Question: What is the filing due date as per the document?
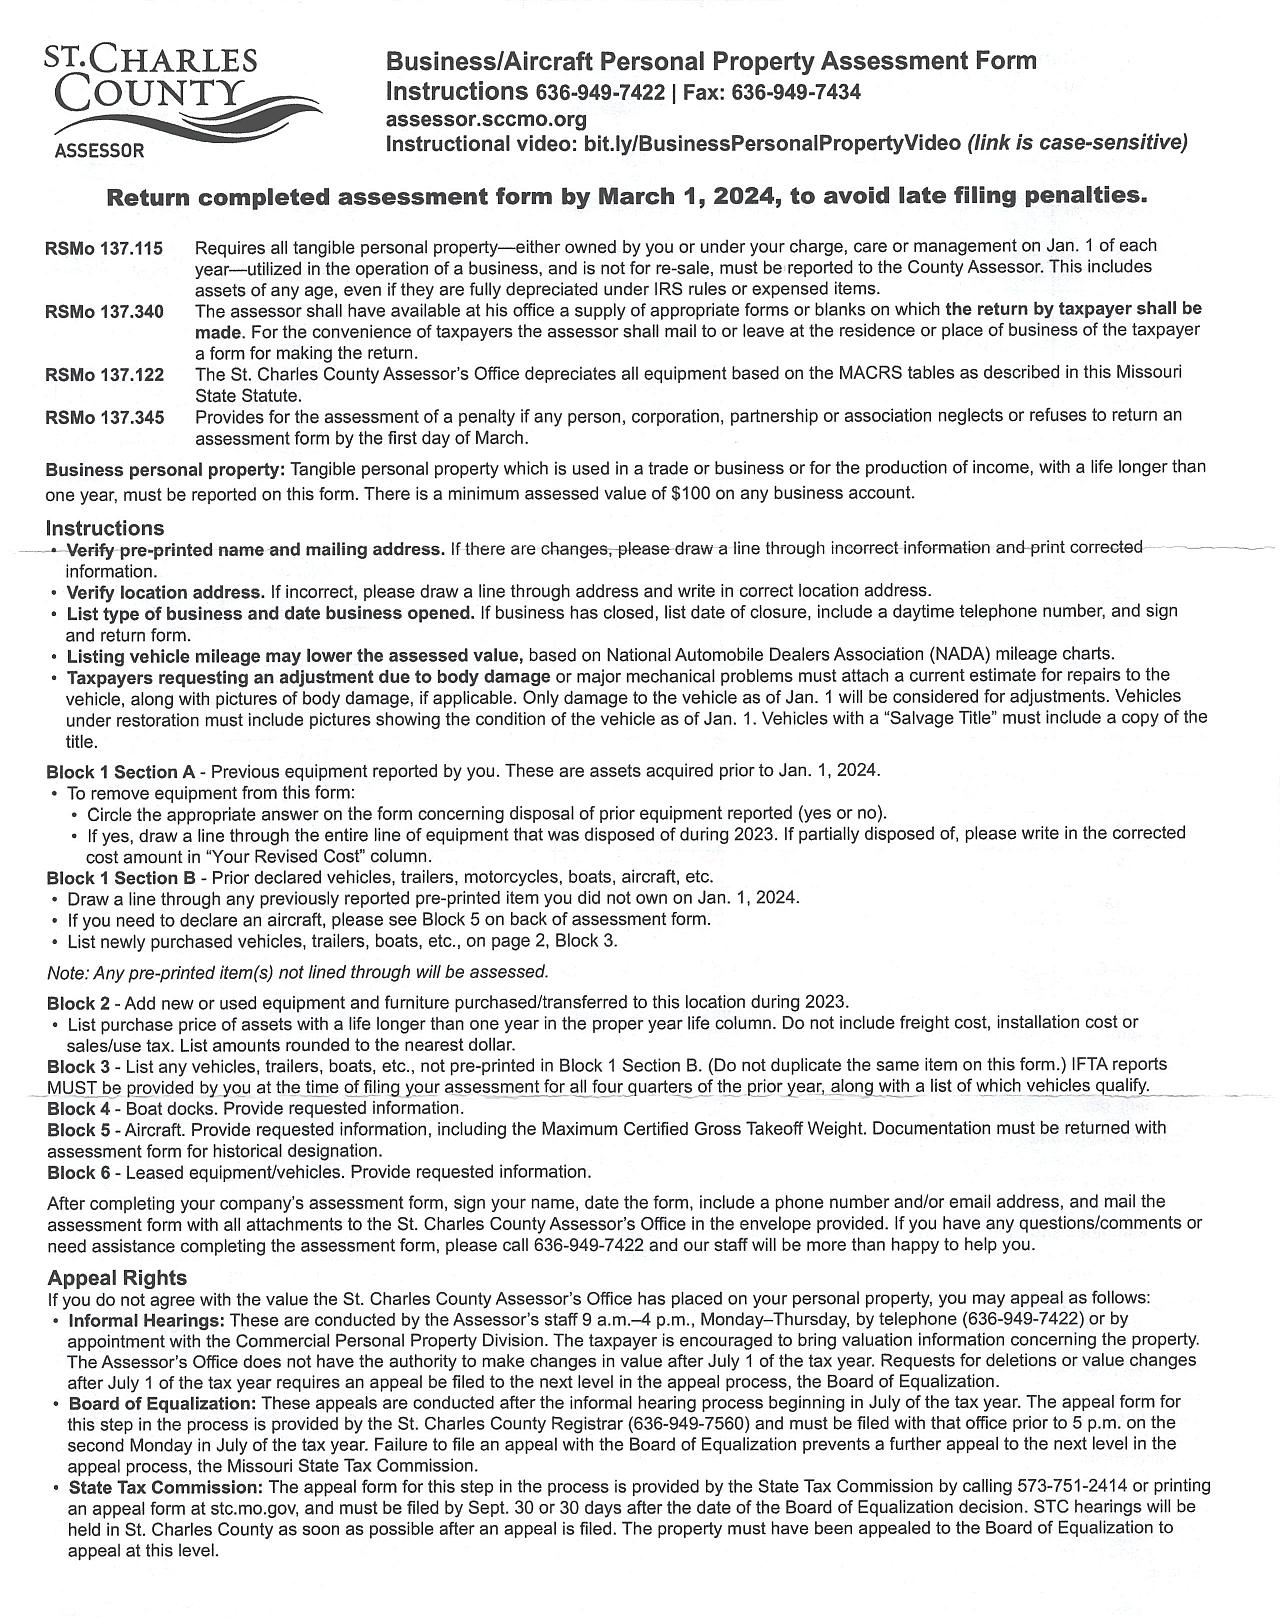
Answer: "1-Mar-24"